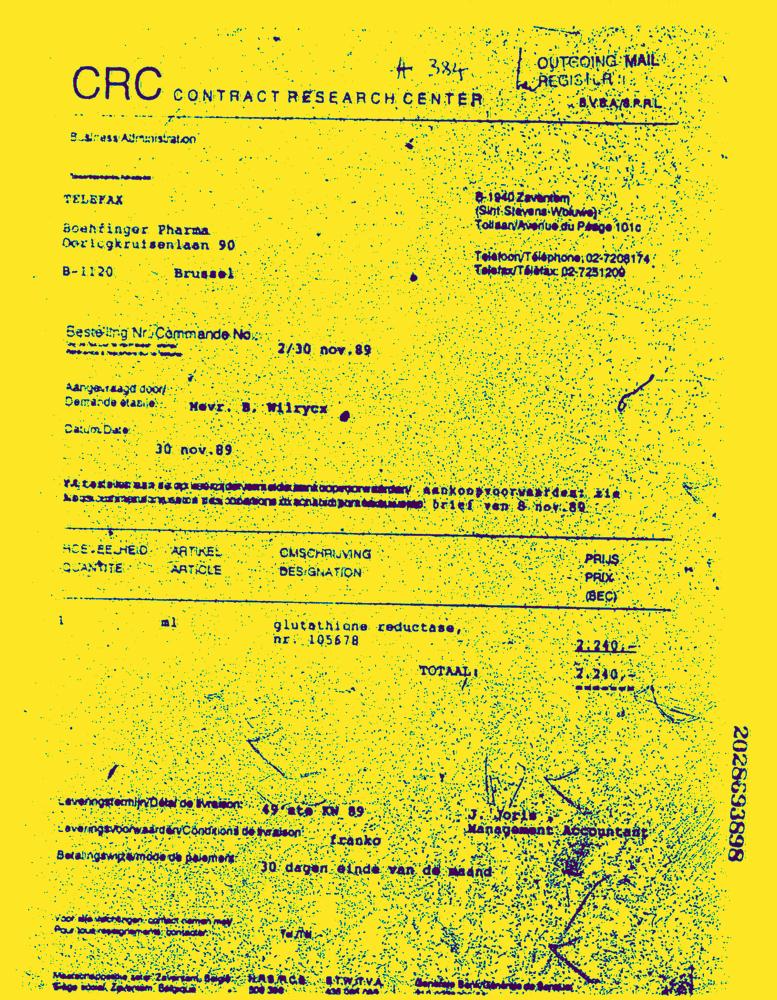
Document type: Invoice-Doc